Question: What appears to be the issue?
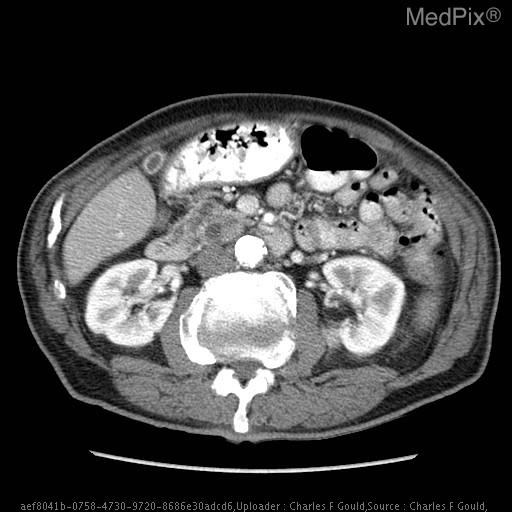
Answer: The findings suggest Lobulated multicystic lesion which involves the pancreatic head and uncinate process, predominantly.  The main pancreatic duct is dilated to 10mm and there is also branch duct involvement within the pancreatic body.  No mural nodules or solid masses are identified.. Lobulated multicystic lesion which involves the pancreatic head and uncinate process, predominantly.  The main pancreatic duct is dilated to 10mm and there is branch duct involvement within the pancreatic body.  No mural nodules or solid masses are identified.. The patient might have a history of 79 y/o white male, preoperative evaluation pending CABG.  History of hypertension, hyperlipidemia and diabetes.  Recent 50 lb weight loss..